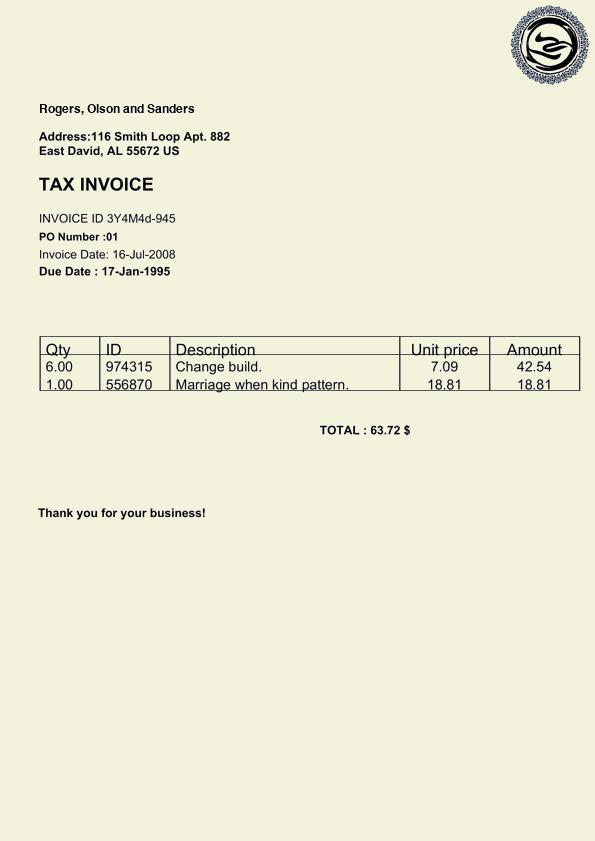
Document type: Invoice